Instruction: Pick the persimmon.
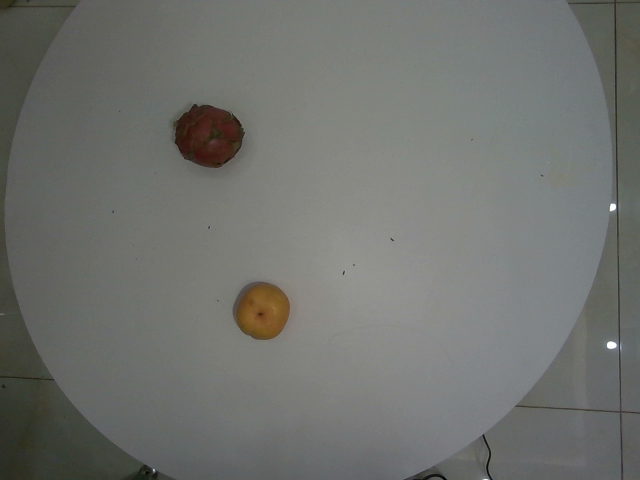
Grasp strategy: vertical